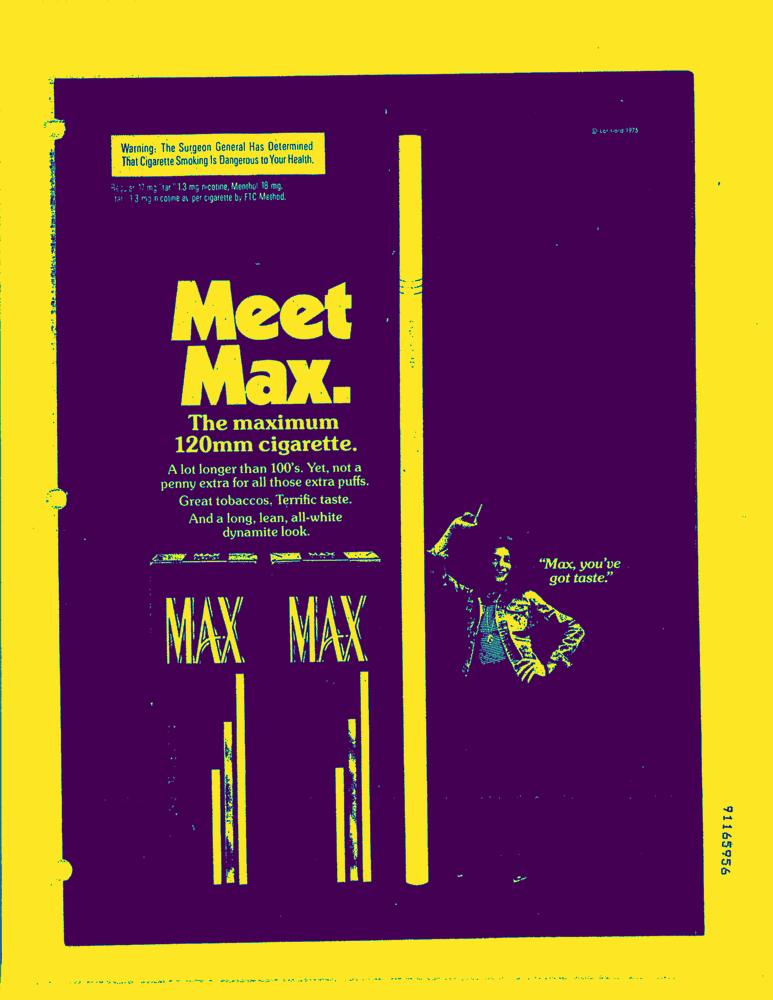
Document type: AD